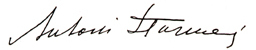
Signature of: antoni słonimski